Question: What is the suspected problem?
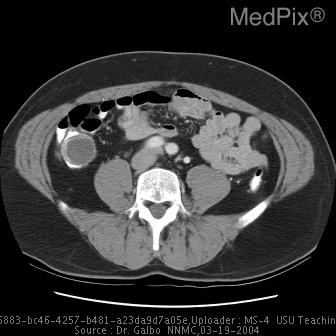
Answer: The findings suggest Well circumscribed 3 cm low attenuation mass in cecum originating from the appendiceal orifice.. Well circumscribed 3 cm mass in cecum just inferior to ileocecal valve.. The patient might have a history of 53 year old male noted to have a 2 cm cecal mass on screening colonoscopy..